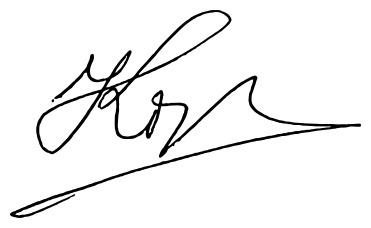
Signature of: vasiliy korshak